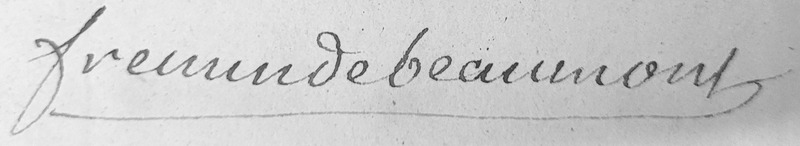
Signature of: nicolas frémin de beaumont